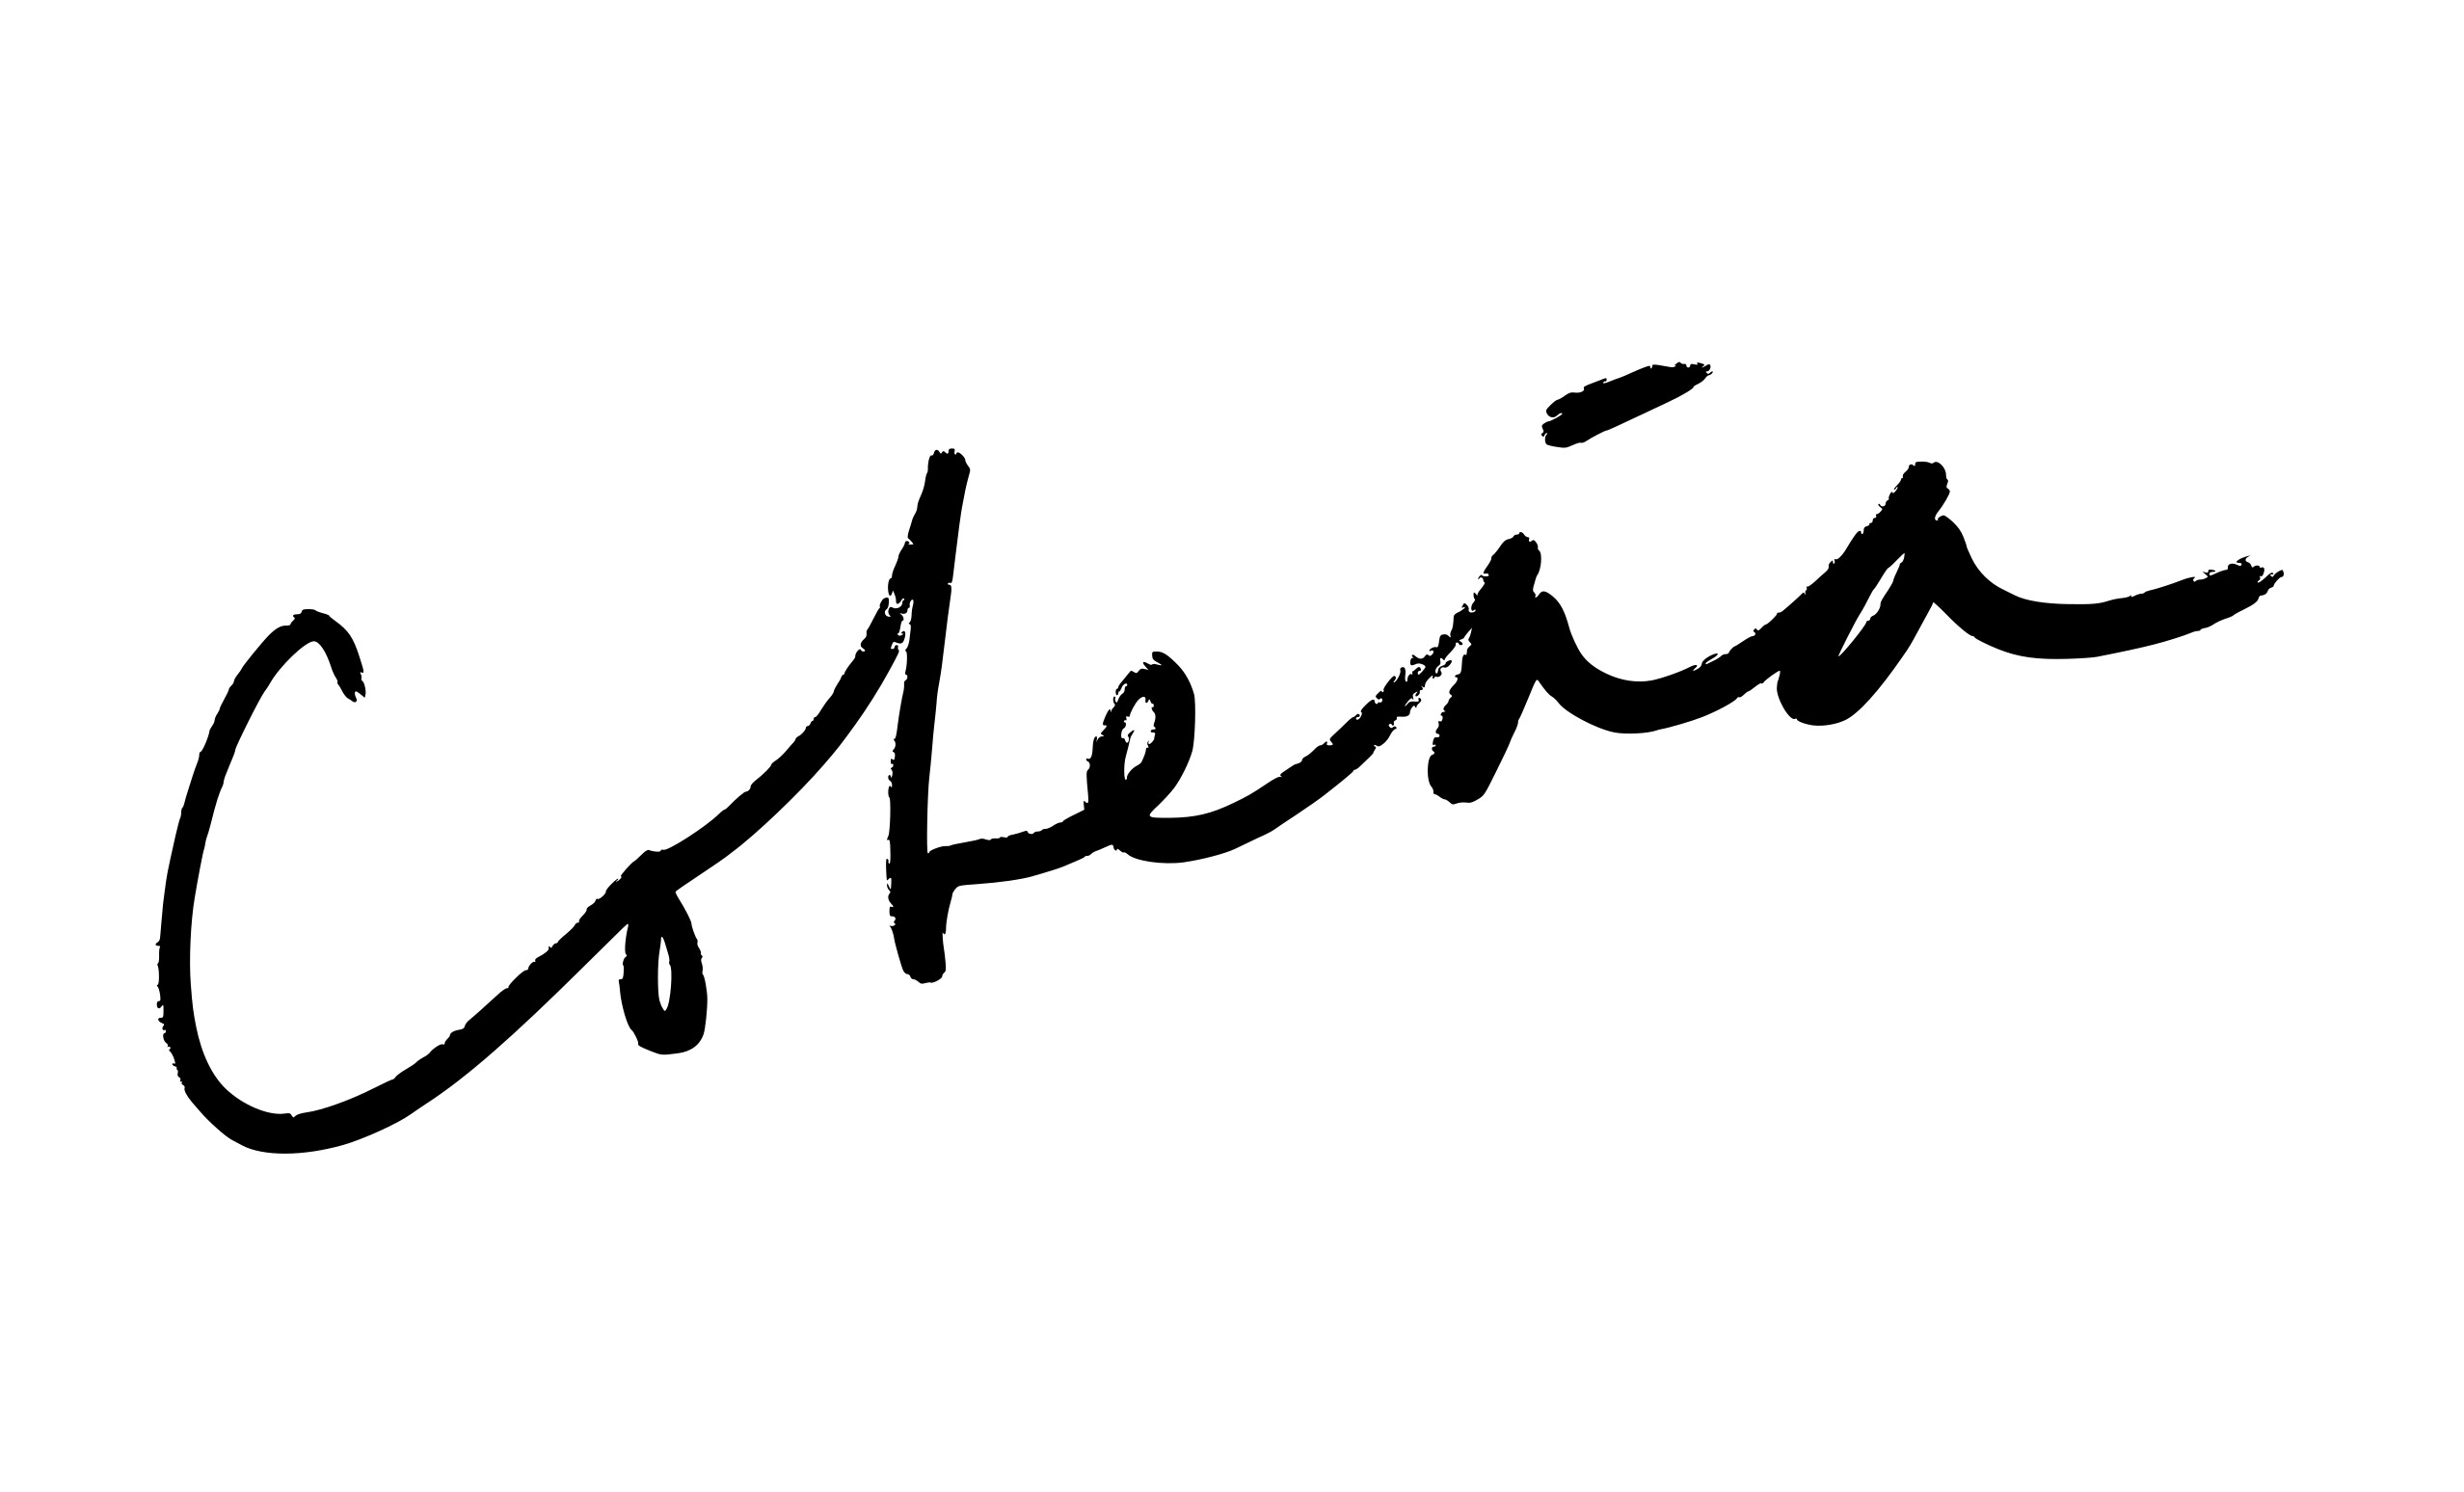
Signature of: teddy cobeña